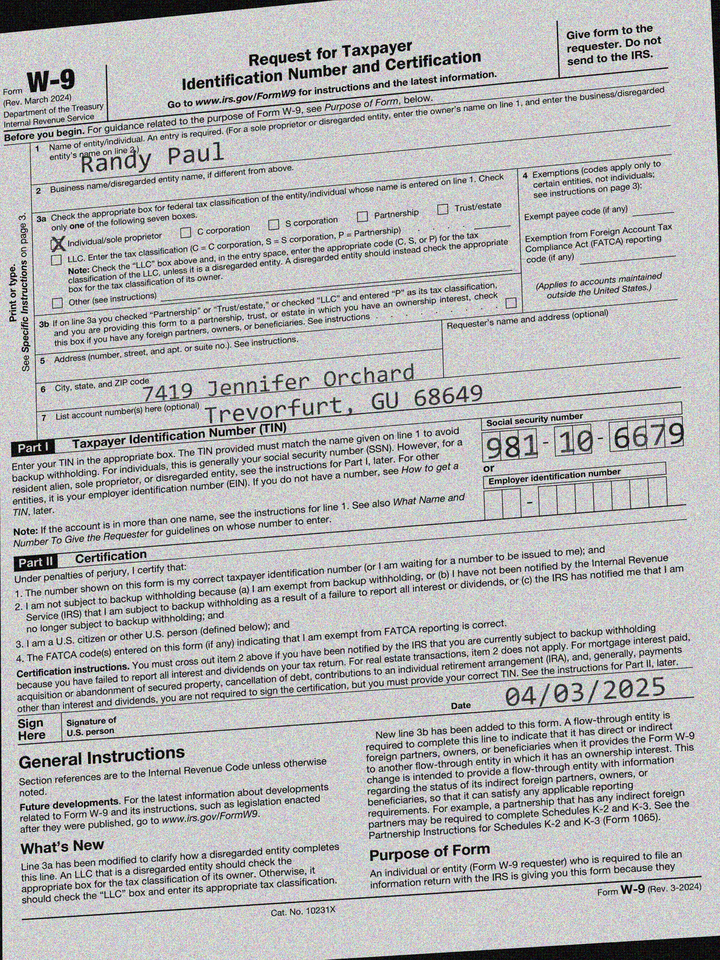
adr1: 7419 Jennifer Orchard
adr2: Trevorfurt, GU 68649
cbx: yes
ssn: 981106679
enm: Randy Paul
sdt: 04/03/2025